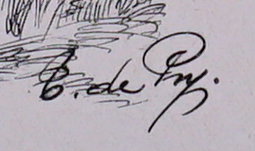
Signature of: charles bosseux